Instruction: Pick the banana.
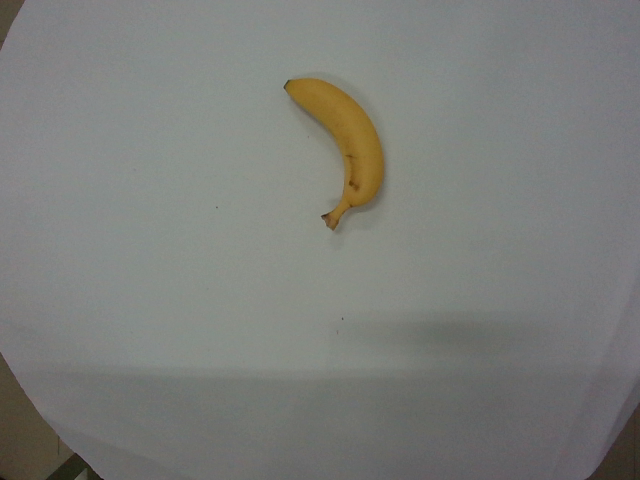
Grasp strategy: vertical